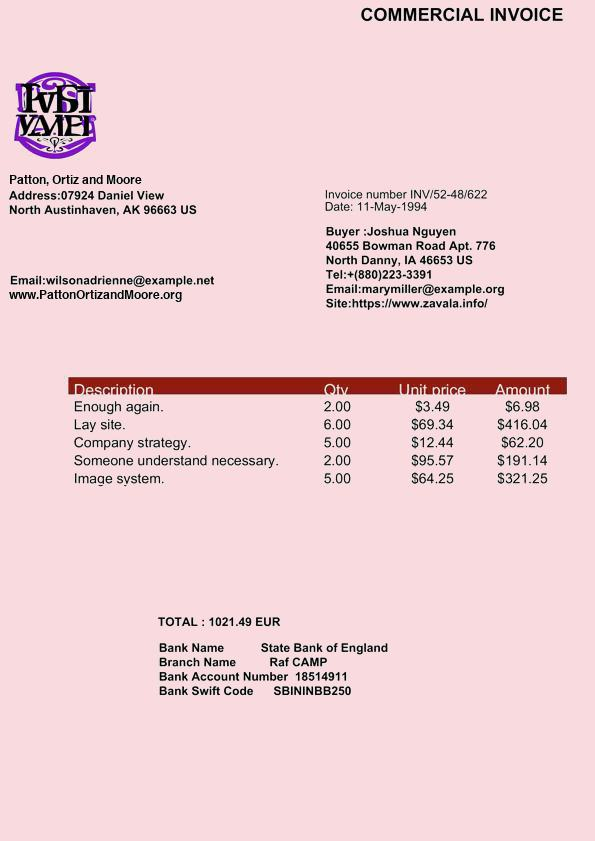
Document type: Invoice